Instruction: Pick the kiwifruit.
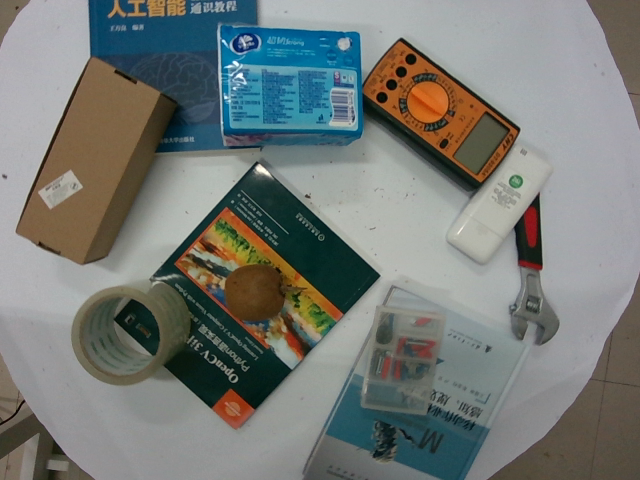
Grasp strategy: vertical